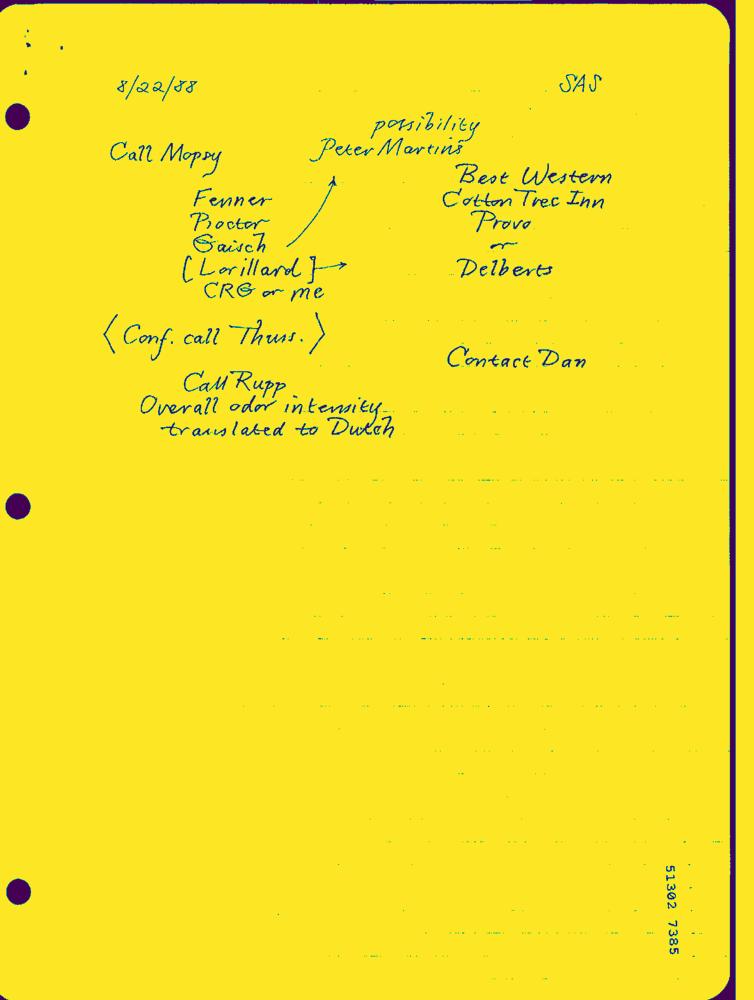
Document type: Hand-Written